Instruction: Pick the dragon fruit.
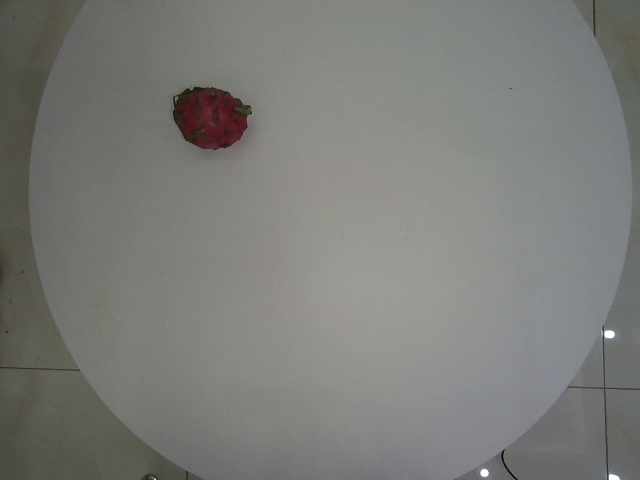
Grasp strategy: vertical